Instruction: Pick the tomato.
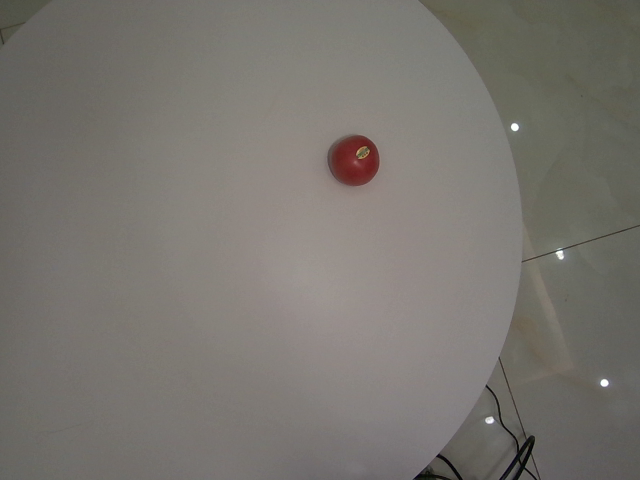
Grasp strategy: vertical